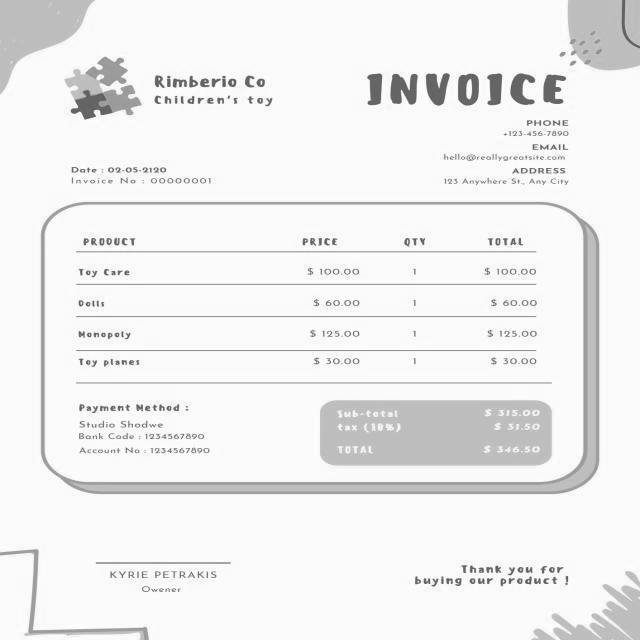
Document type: Invoice